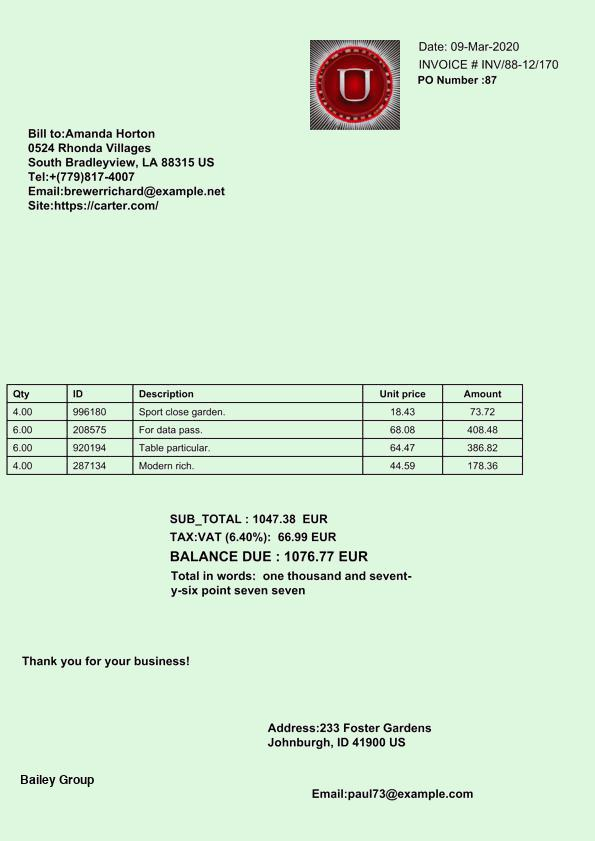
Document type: Invoice